Question: What type of tax is indicated in the document, personal property or real estate?
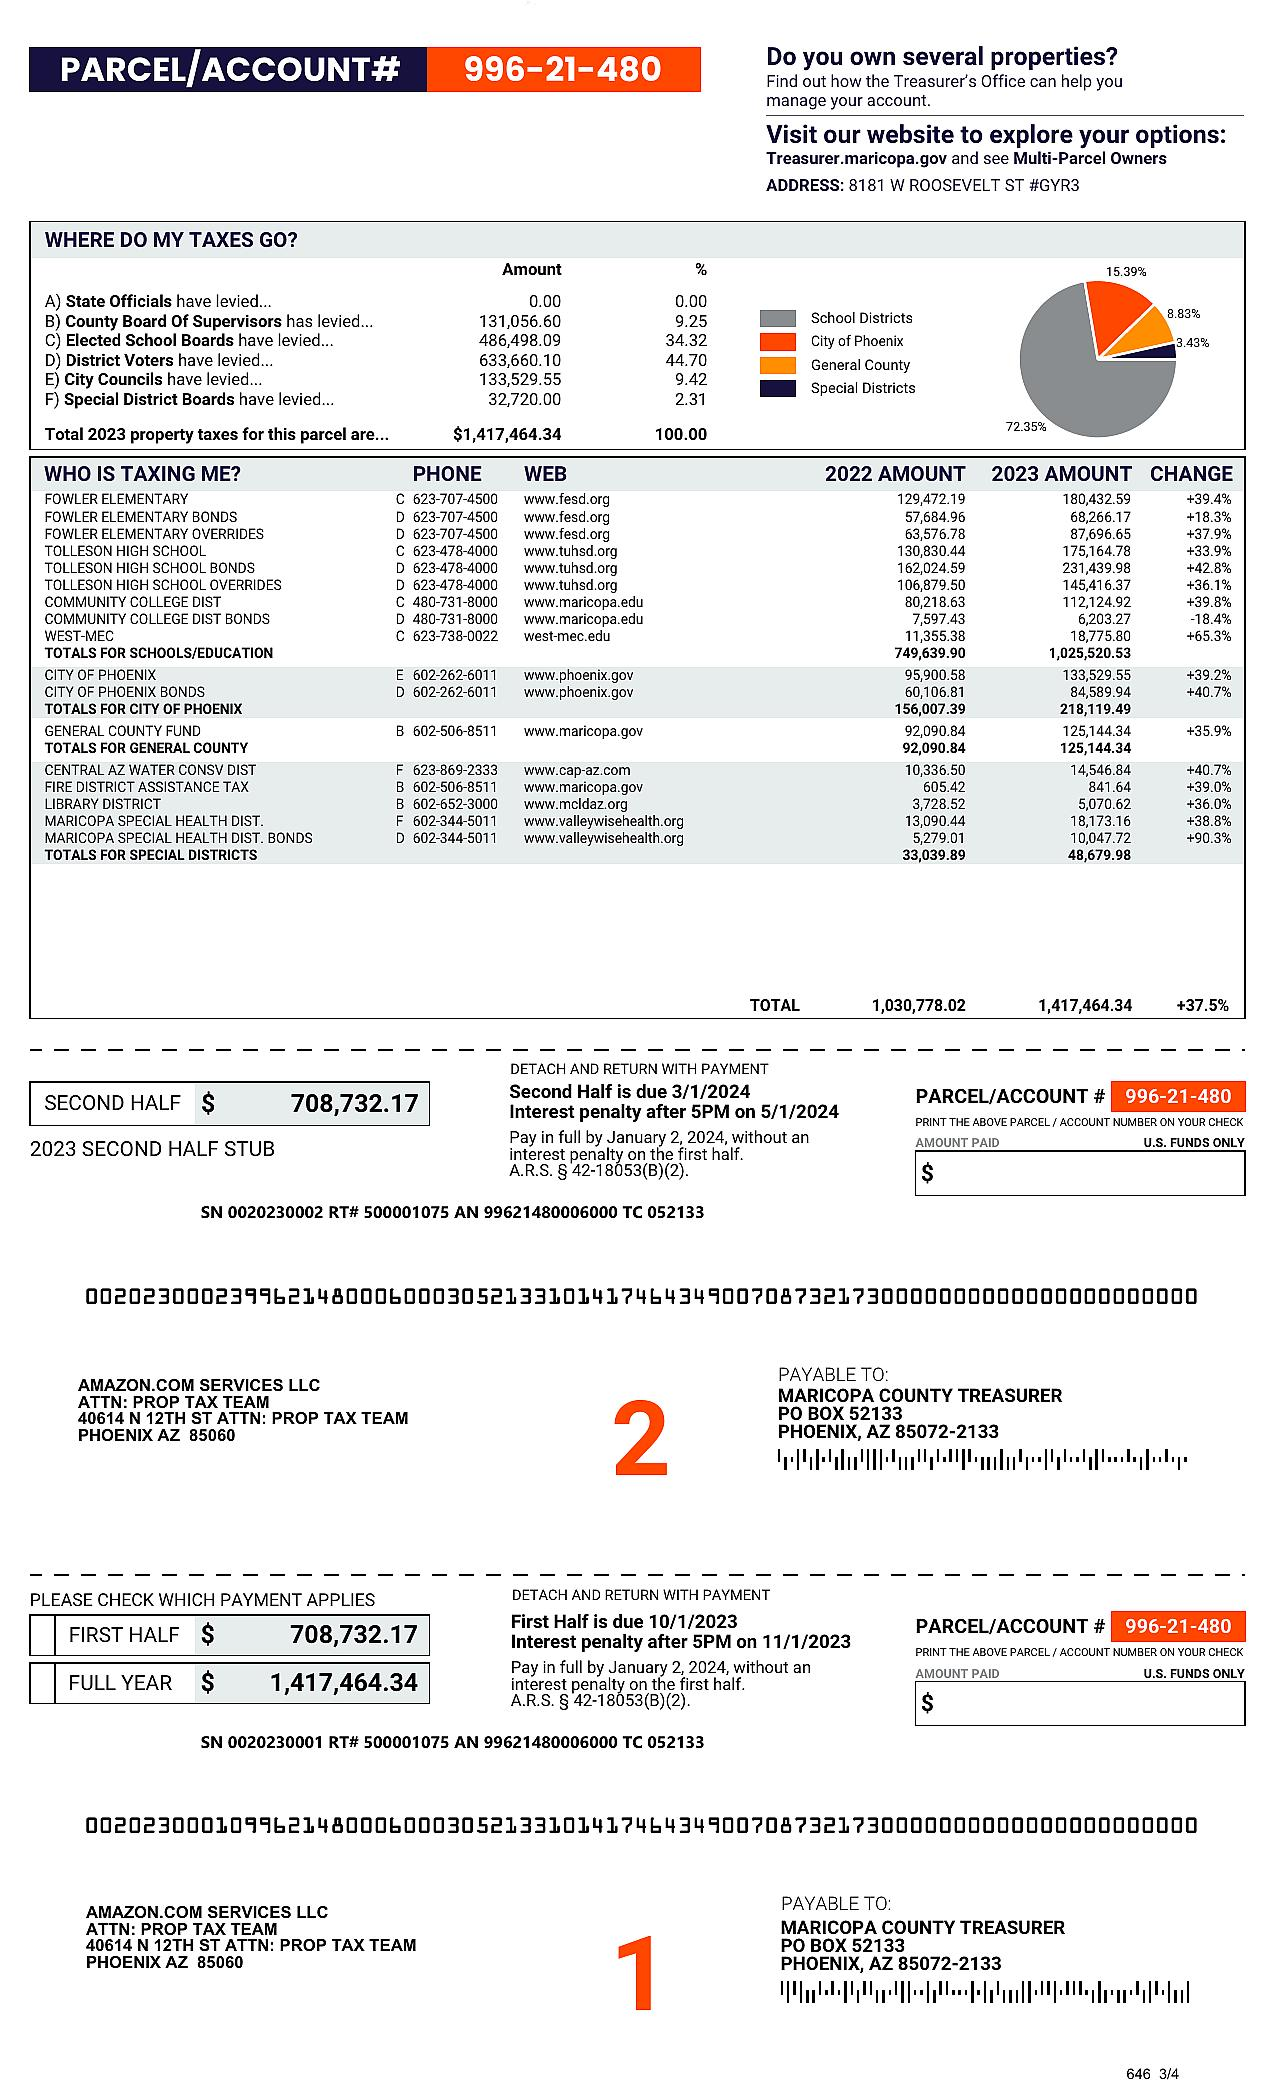
Answer: "Real Estate Tax"